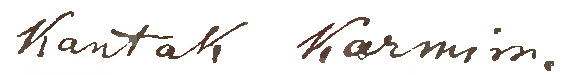
Signature of: kazimierz kantak